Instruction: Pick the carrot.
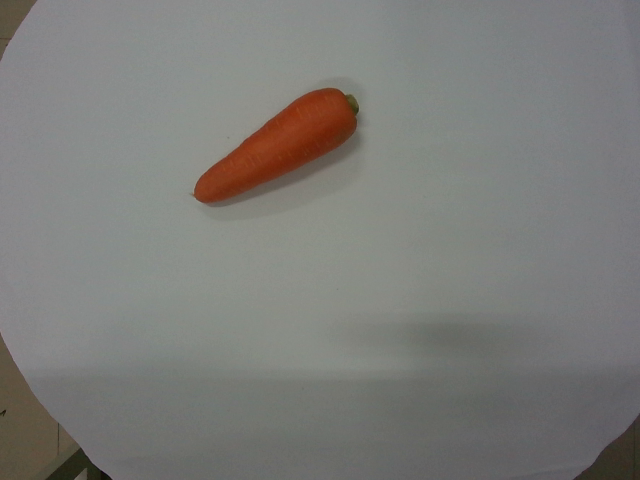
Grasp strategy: vertical